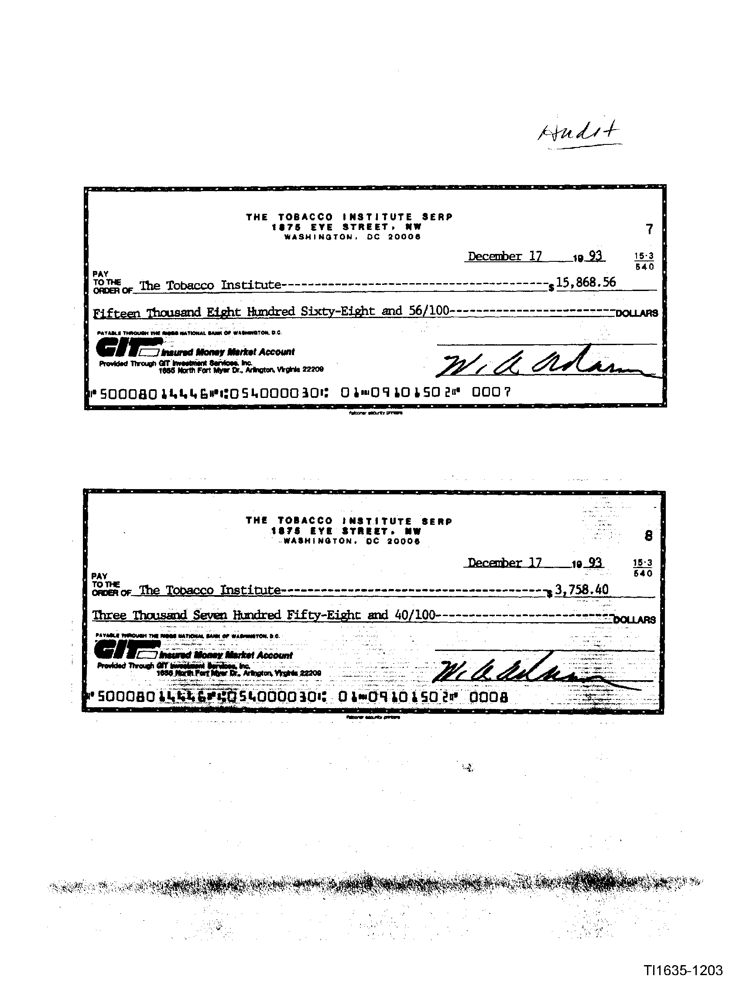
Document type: Invoice